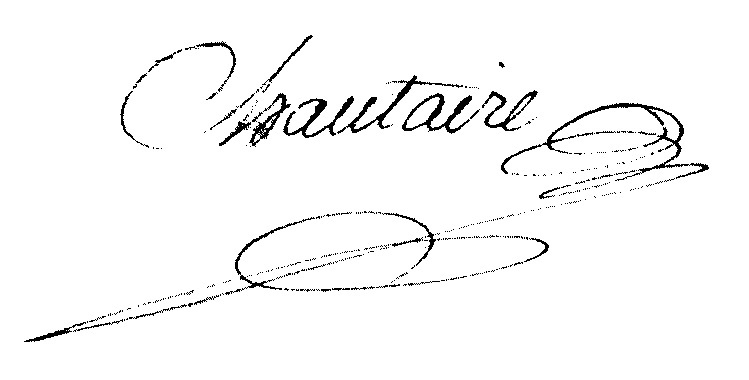
Signature of: pierre laurent chantaire